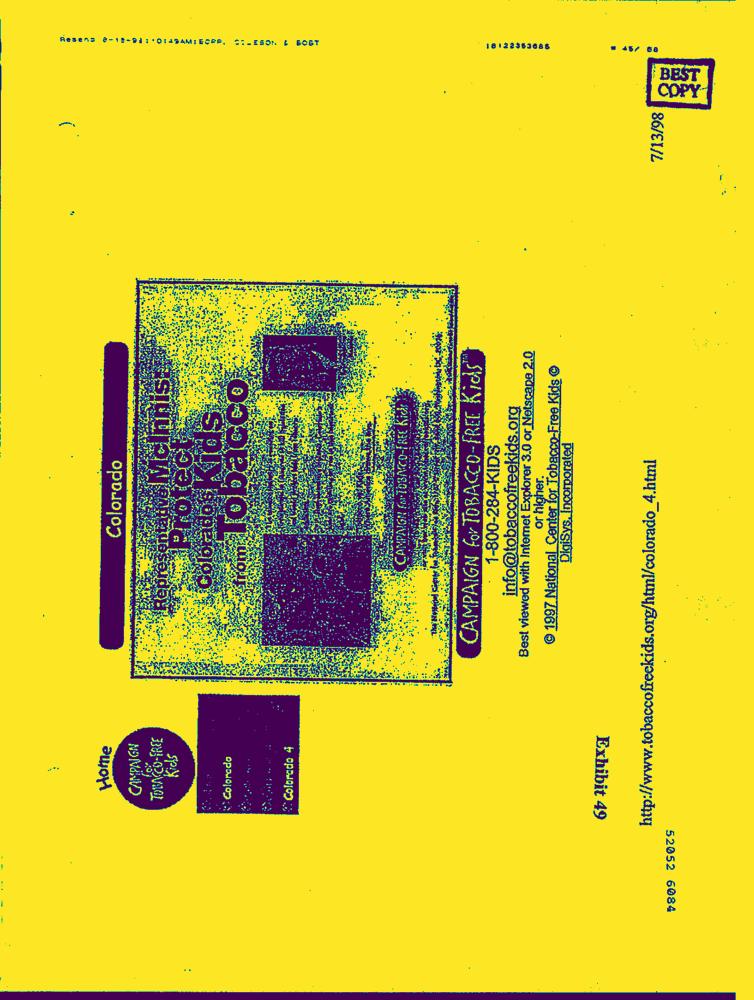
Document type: AD